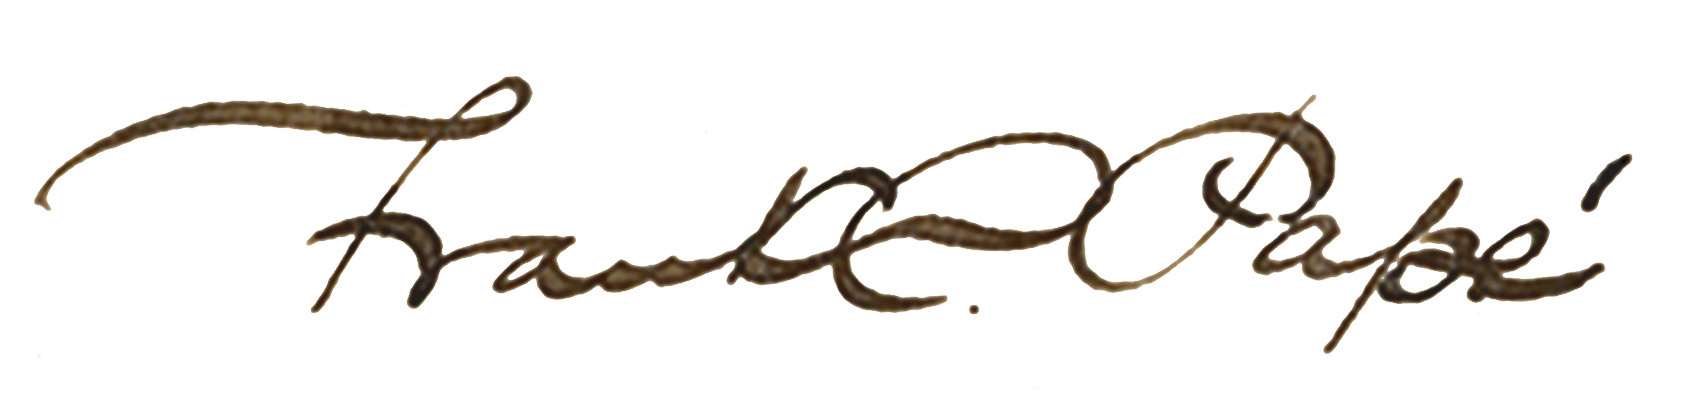
Signature of: frank c papé